Question: What jurisdiction, city, or county is the document associated with?
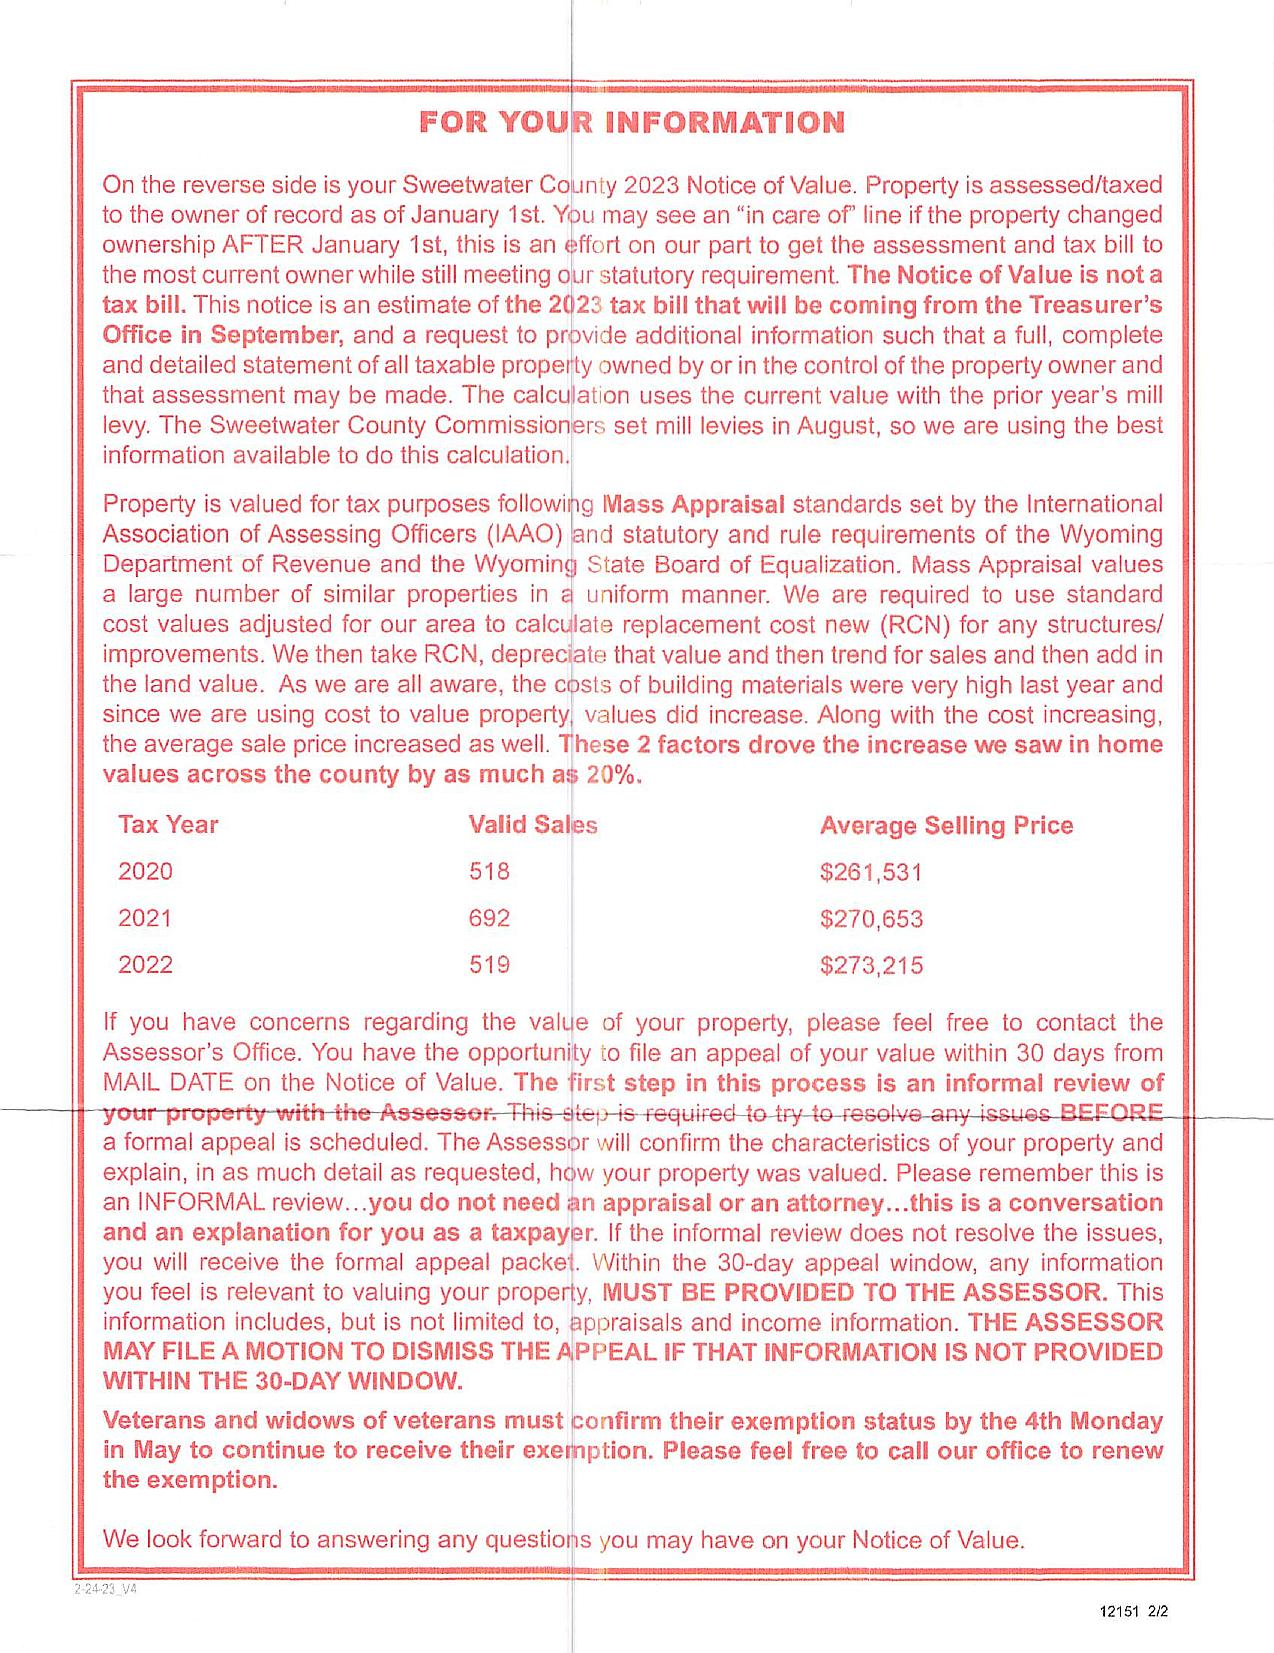
Answer: "Sweetwater County"